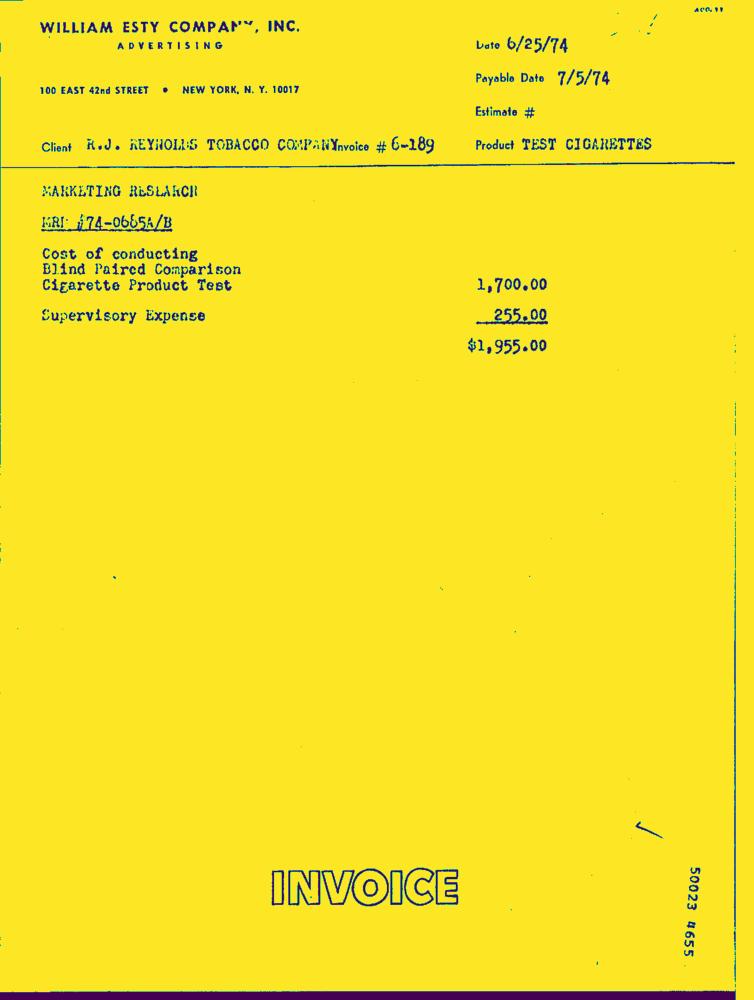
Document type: Invoice-Doc